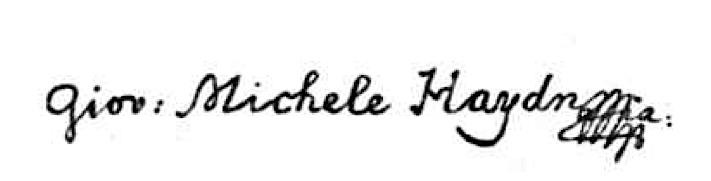
Signature of: michael haydn